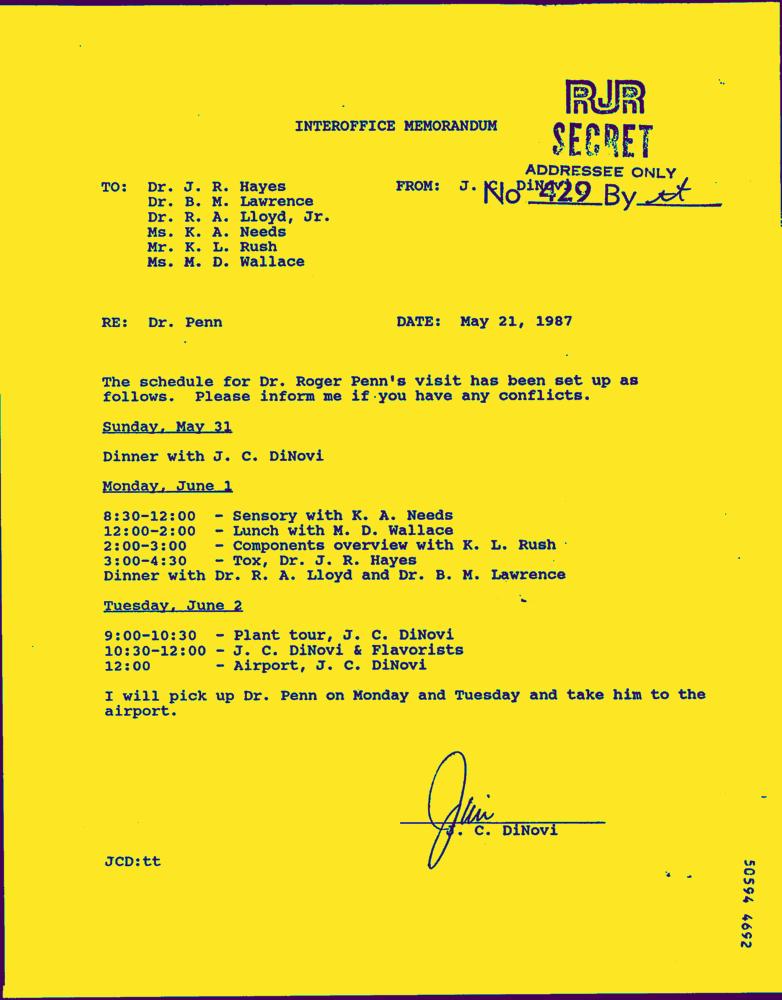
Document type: Letter-Doc